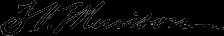
Signature of: thomas volney munson